Question: Describe the condition in detail:
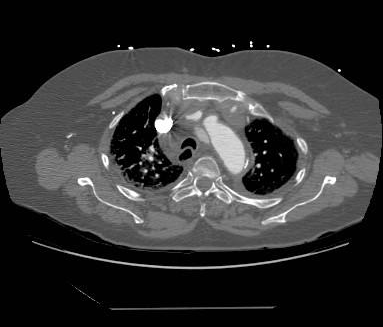
Answer: The disease is discussed as: Multidetector CT imaging, with faster acquisition of images and utilization of contrast-tracking/event-triggering protocols like CARE Bolus (Siemens) or SmartPrep (GE), is fast becoming the imaging modality of choice for many acute clinical settings such as trauma and the diagnoses of pulmonary embolism as well as aortic dissection.  For the purposes of aortic dissection, the literature advocates at least a four-row CT scanner, with 150 ml dose of non-ionic contrast material intravenously at a rate of 3 ml/sec, with the region of interest for the event-triggering at the level of the thoracic descending aorta.

Aortic dissection is a life-threatening condition that is the most common cause of aortic emergency.  Classification of aortic dissection can be via the DeBakey system, but a simpler Stanford system is now commonly used.  Under the Stanford classification system, a dissection involving the ascending aorta is a type A and any dissection which is limited to the descending thoracic aorta (distal to the left subclavian artery origin) is a type B.  Stanford type A dissections are treated surgically, as these have life-threatening complications such as hemopericardium, dissection which compromises the coronary artery ostia and subsequent massive myocardial infarcts, and severe acute aortic insufficiency causing heart failure and death. Stanford type B dissections, on the other hand, are typically more stable and can be treated medically with close surveillance.